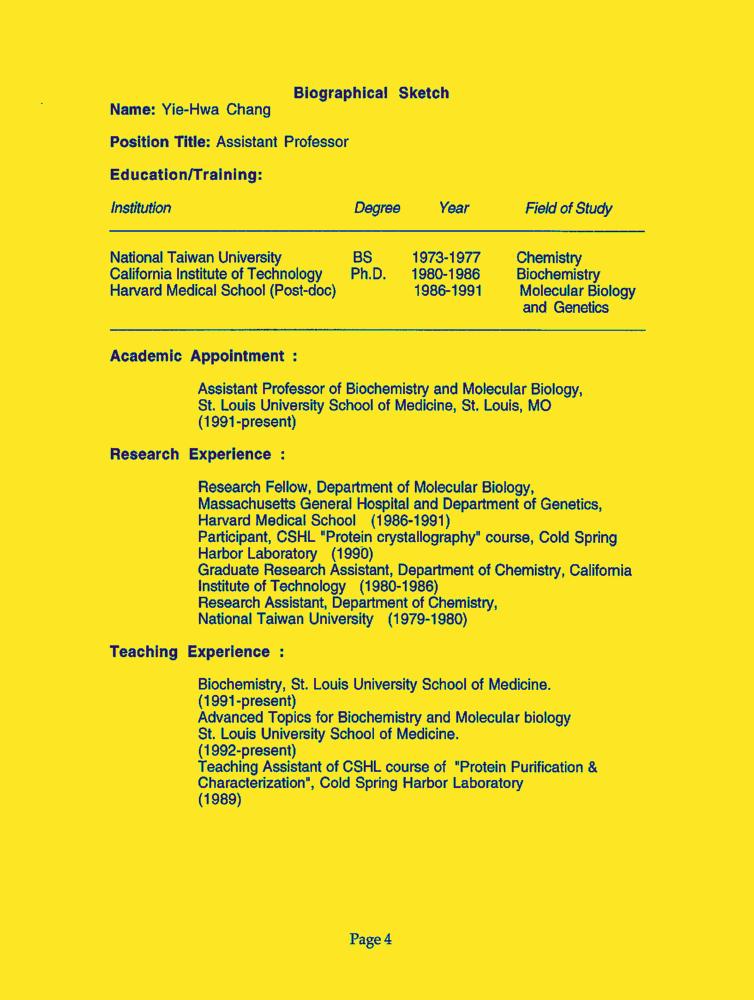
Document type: Resume-Doc